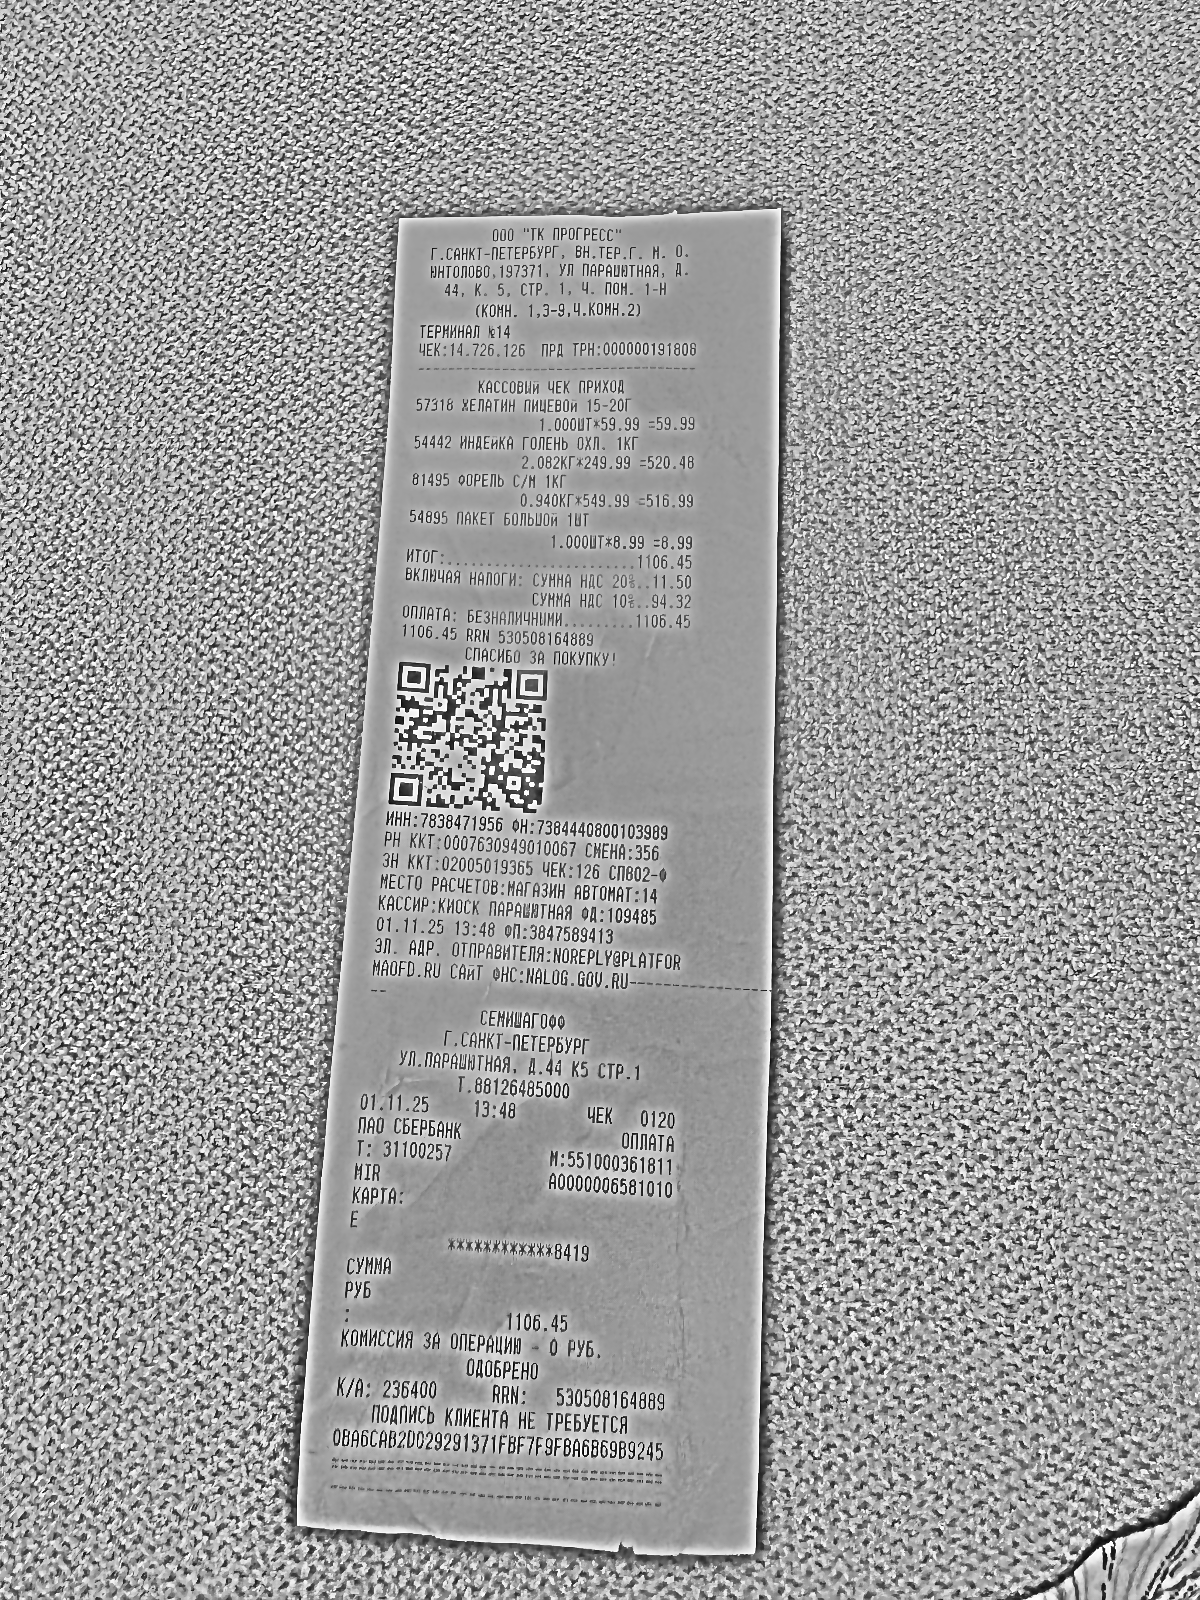
Продавец: OOO "ТК ПРОГРЕСС"
ИНН: 7838471956
Дата: 01.11.25
Товары: 57318 ЖЕЛАТИН ПИЩЕВОЙ 15-20Г; 54442 ИНДЕЙКА ГОЛЕНЬ ОХЛ. 1КГ; 81495 ФОРЕЛЬ С/М 1КГ; 54895 ПАКЕТ БОЛЬШОЙ 1ШТ
Количество: 1.000; 2.082; 0.940; 1.000
Цена: 59.99; 249.99; 549.99; 8.99
Сумма: 59.99; 520.48; 516.99; 8.99
Итого: 1106.45